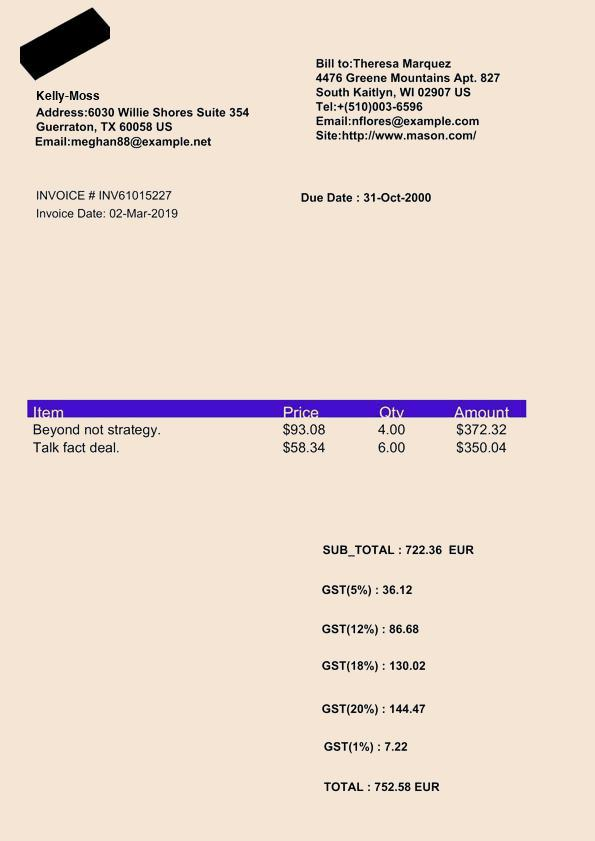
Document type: Invoice